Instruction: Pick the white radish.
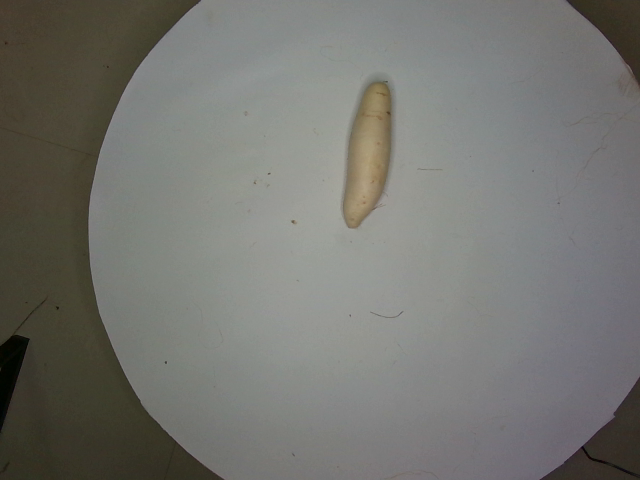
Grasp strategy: vertical